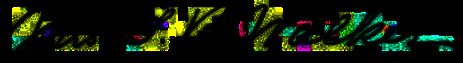
Signature of: harriet g walker